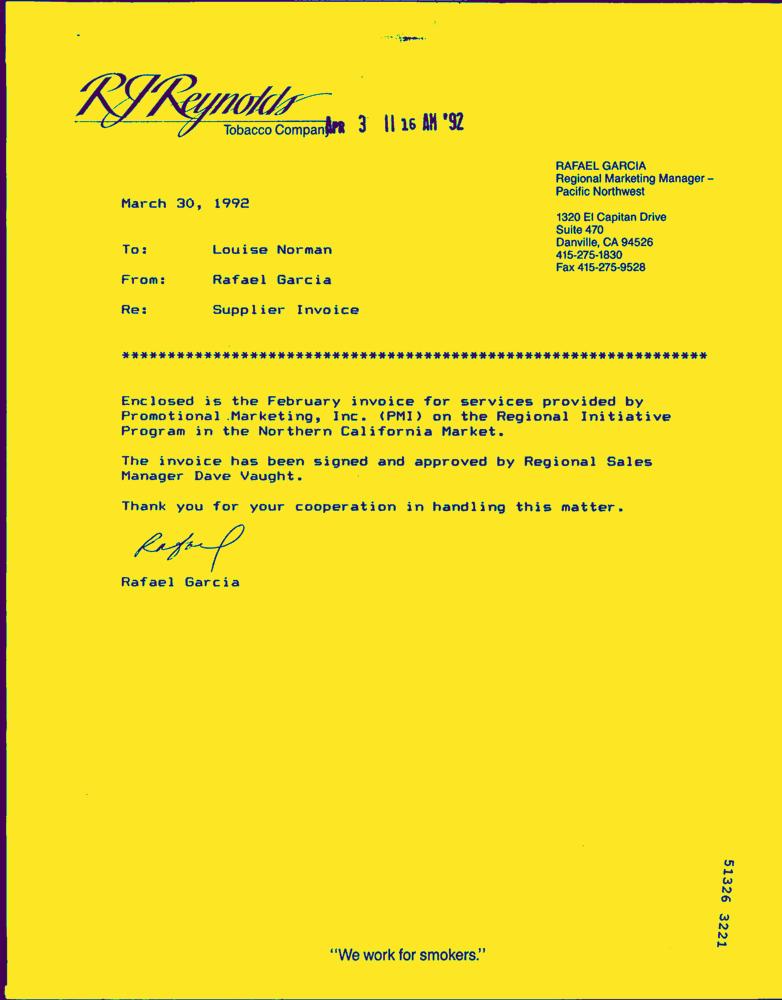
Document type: Letter-Doc